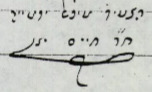
Signature of: micha el yirmeya